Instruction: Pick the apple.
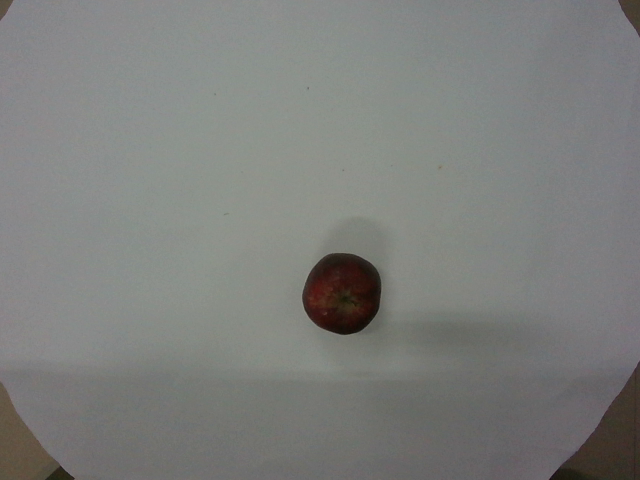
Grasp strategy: vertical